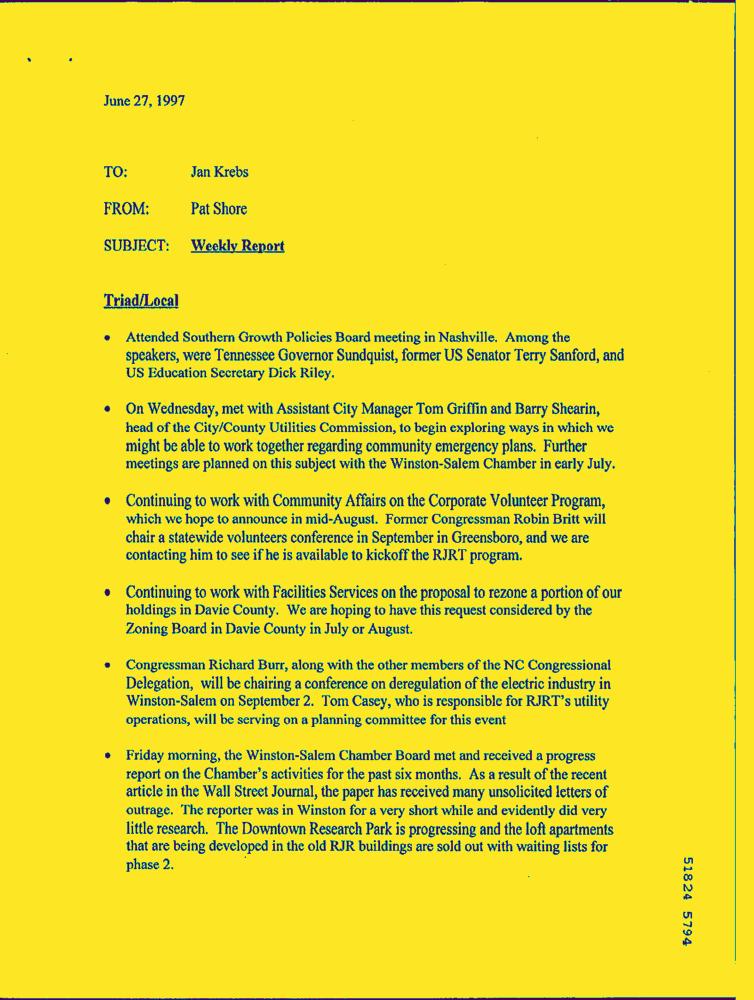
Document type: Letter-Doc